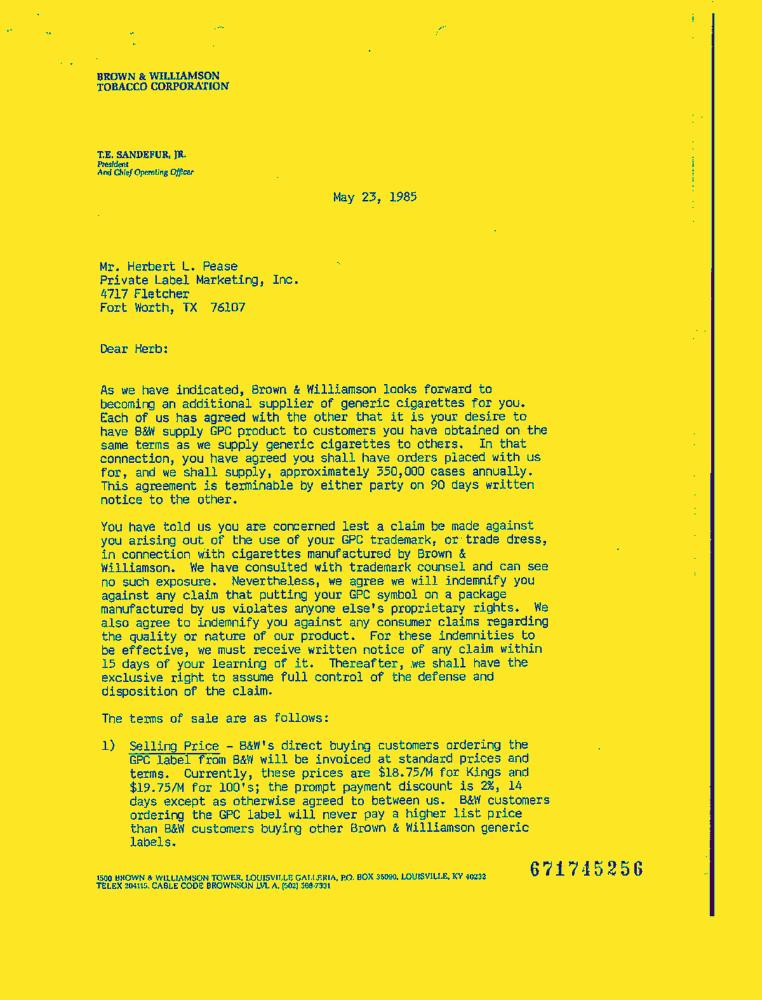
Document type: Letter-Doc